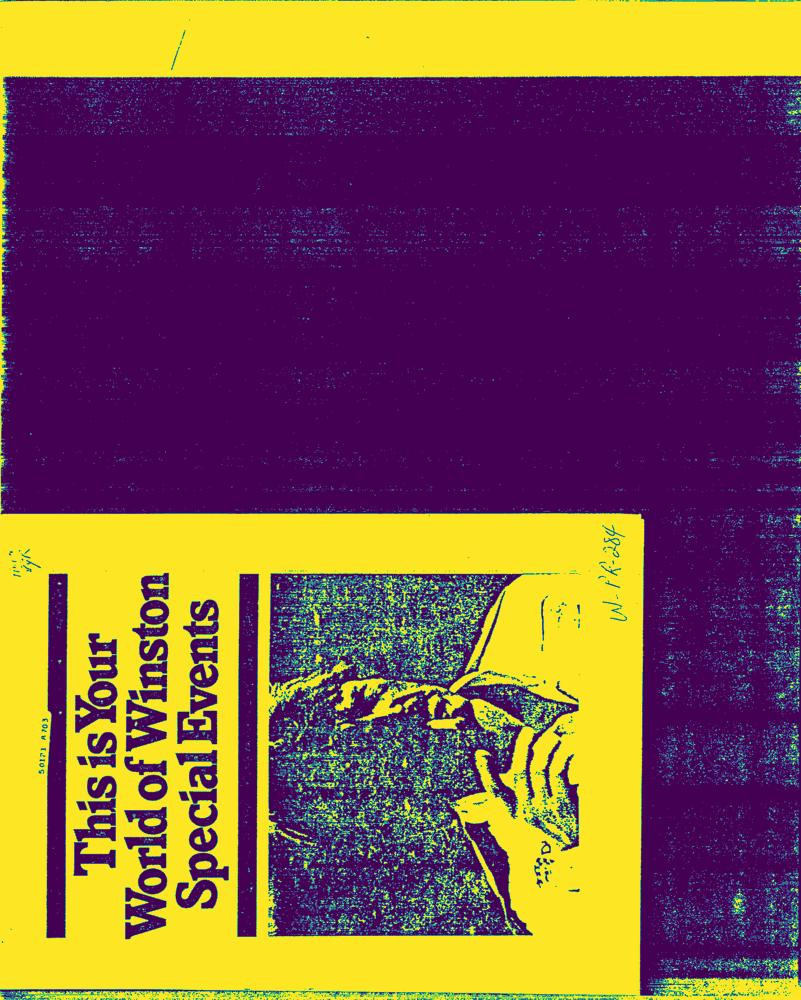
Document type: AD